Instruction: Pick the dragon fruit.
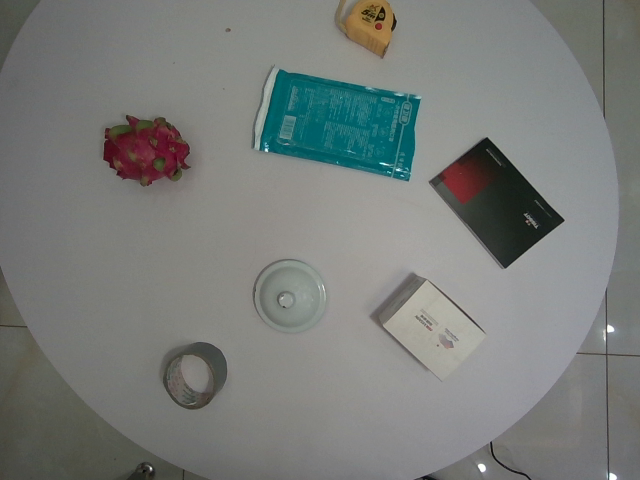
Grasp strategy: vertical